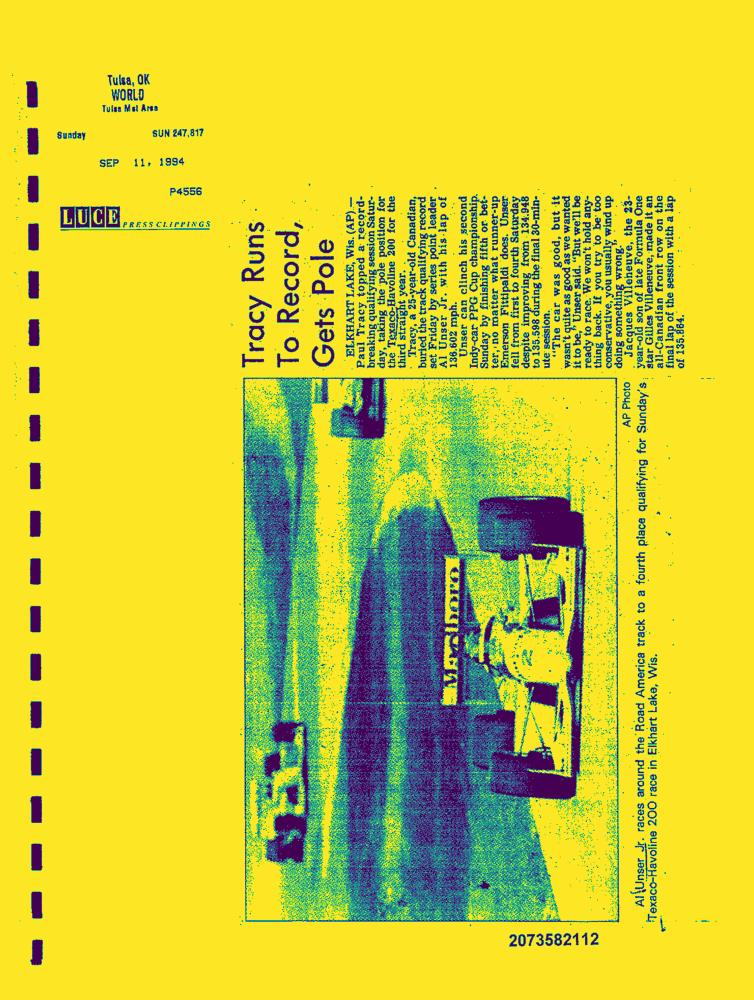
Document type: News-Article